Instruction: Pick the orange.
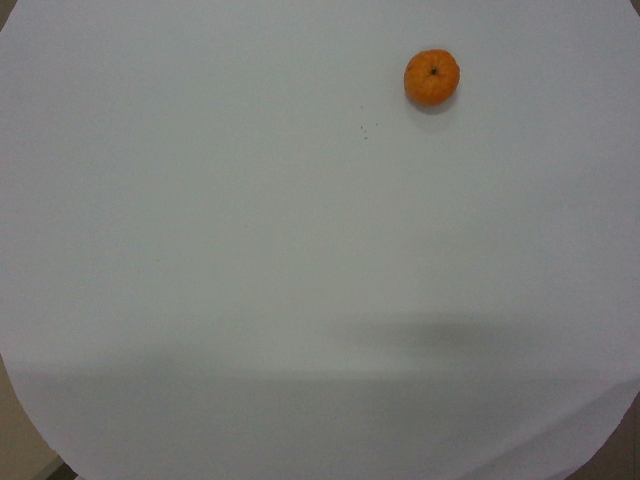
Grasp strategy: vertical